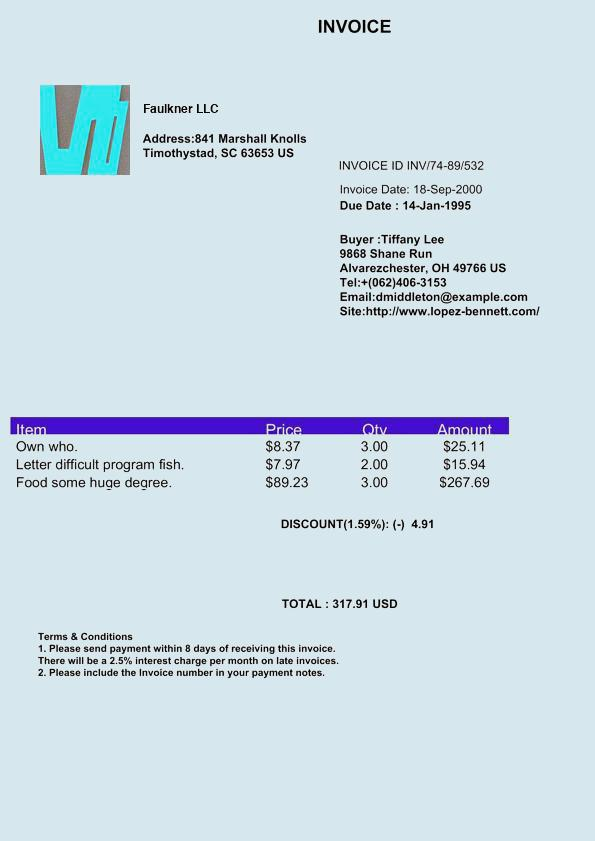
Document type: Invoice